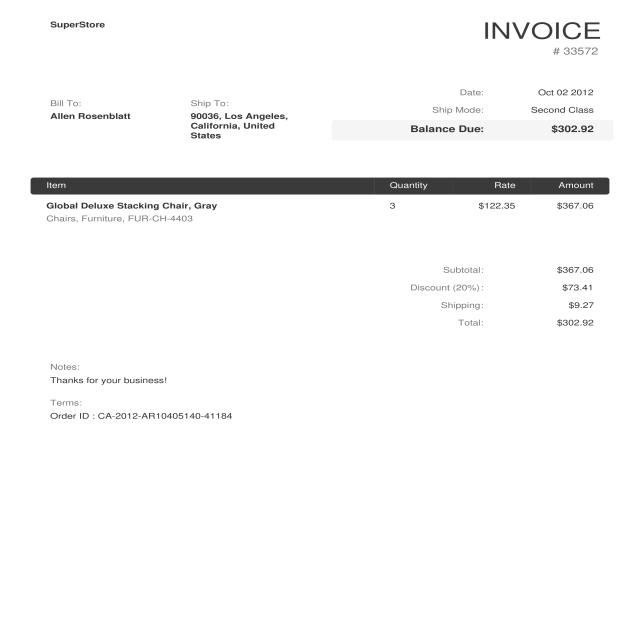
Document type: Invoice